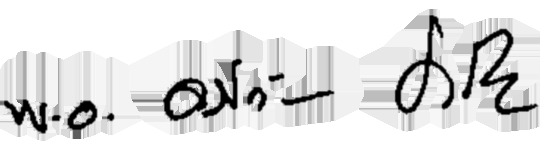
Signature of: apiwan wiriyachai